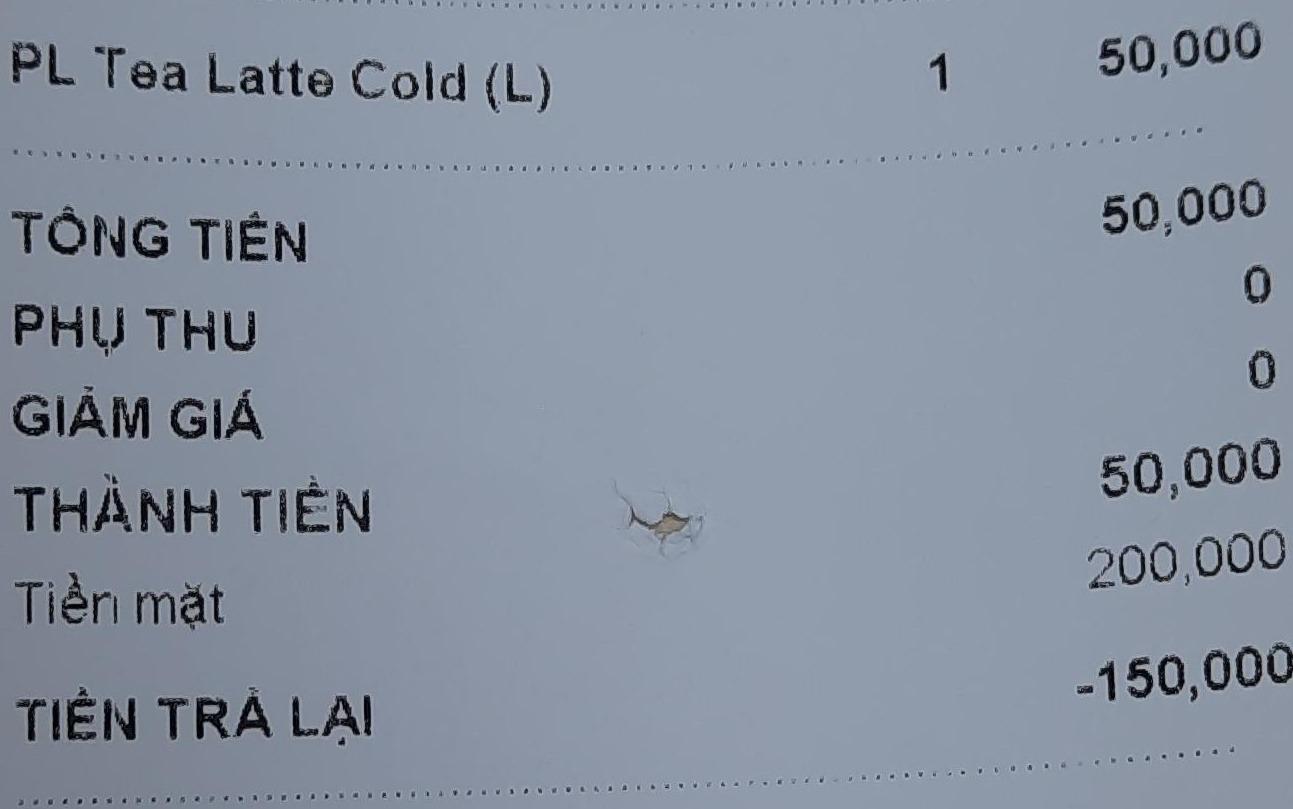
<table>
<tr>
<td>PL Tea Latte Cold (L)</td>
<td>1</td>
<td>50,000</td>
</tr>
</table>

TỔNG TIỀN 50,000
PHỤ THU 0
GIẢM GIÁ 0
THÀNH TIỀN 50,000
Tiền mặt 200,000
TIỀN TRẢ LẠI -150,000